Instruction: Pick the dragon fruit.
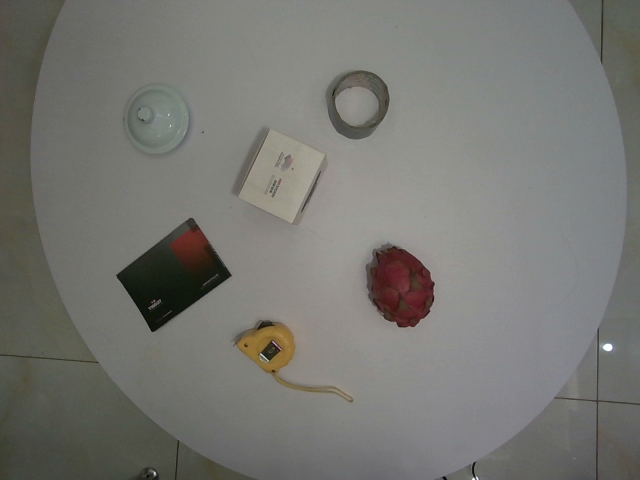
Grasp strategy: vertical